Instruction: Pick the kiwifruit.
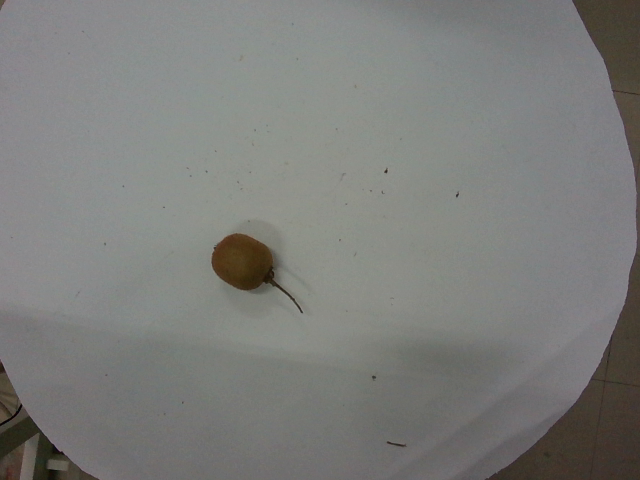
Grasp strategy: vertical